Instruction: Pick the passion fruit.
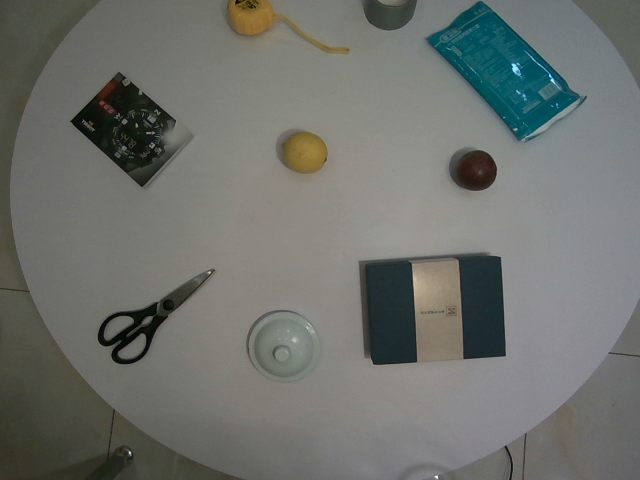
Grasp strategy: vertical